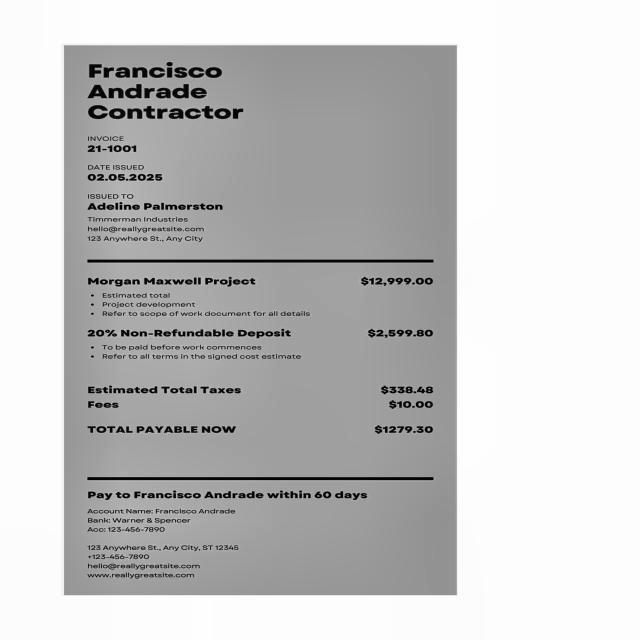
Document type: Invoice